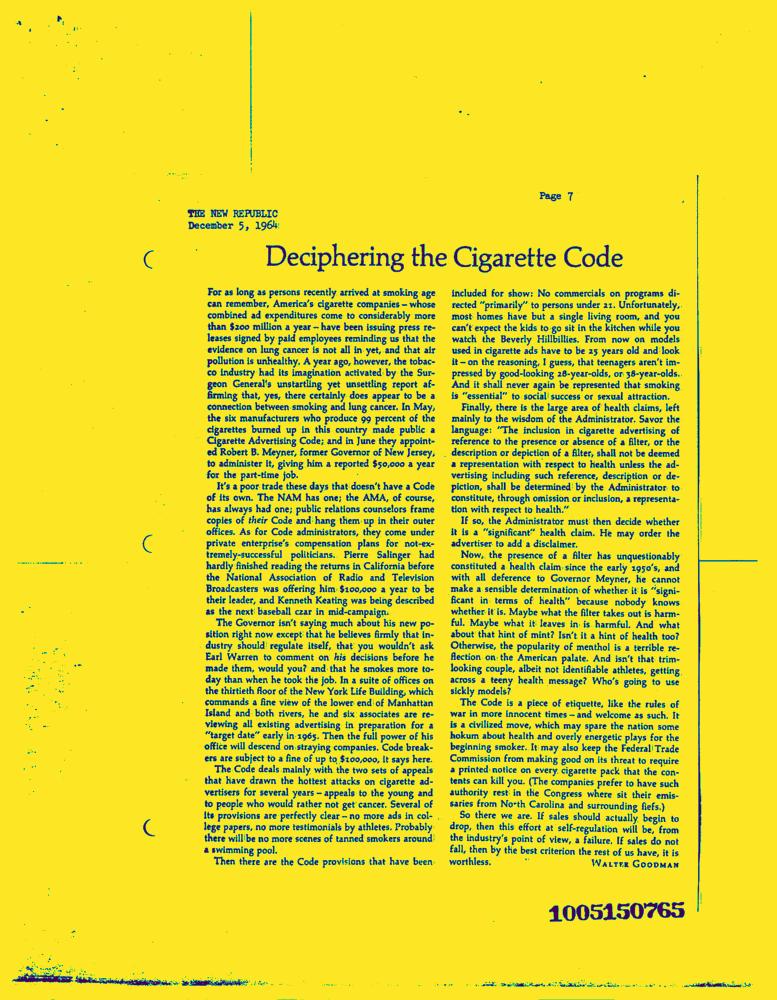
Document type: News-Article